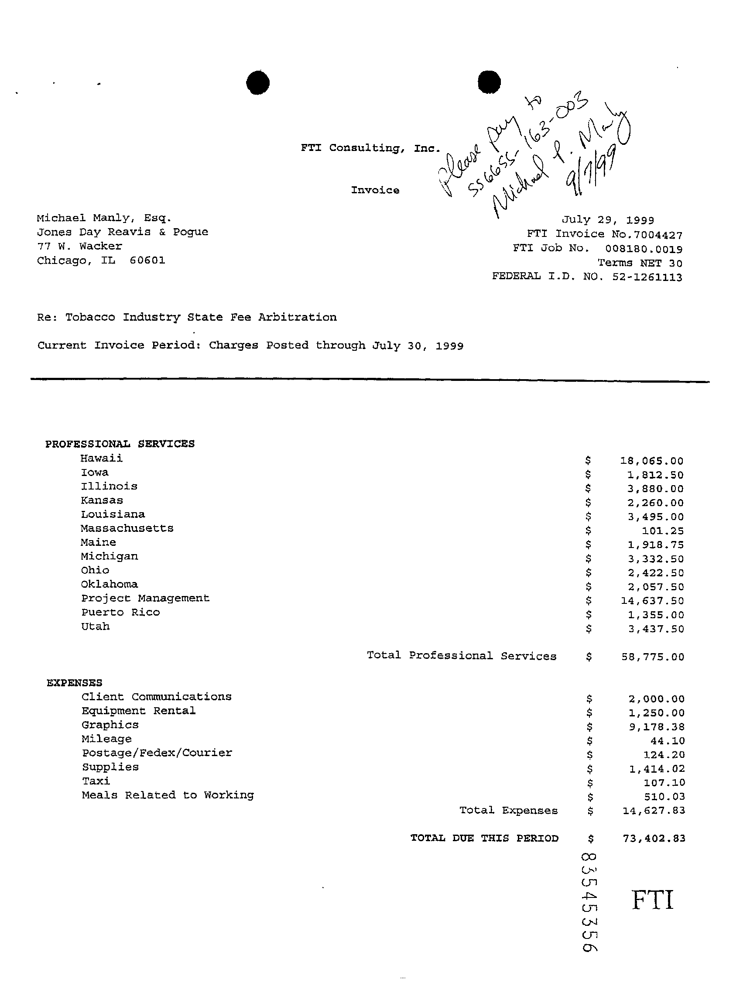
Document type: Invoice